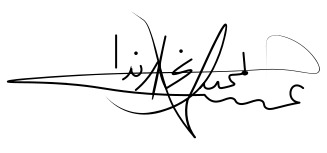
Signature of: abdul majeed al zindani